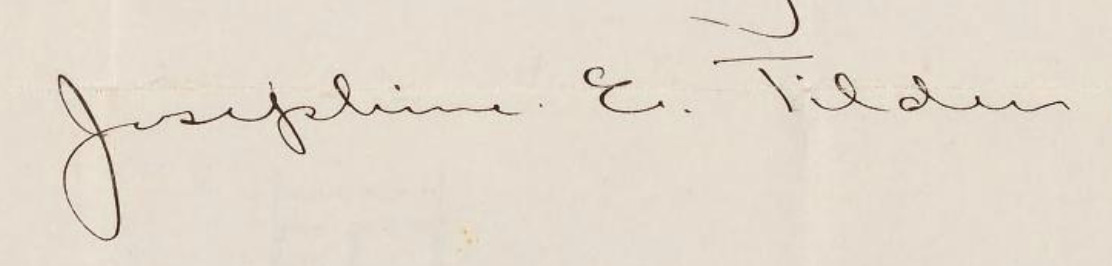
Signature of: josephine tilden